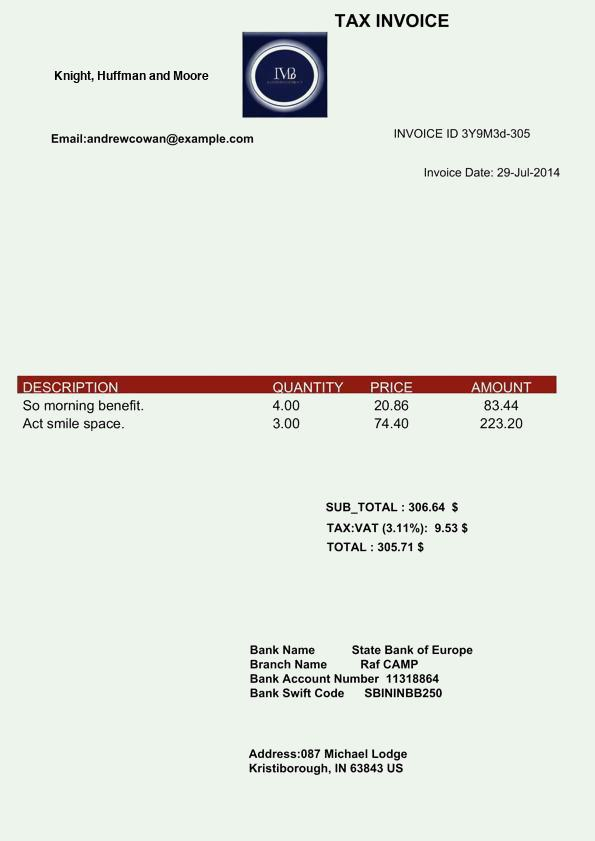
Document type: Invoice